Question: What is the property identification or parcel number listed?
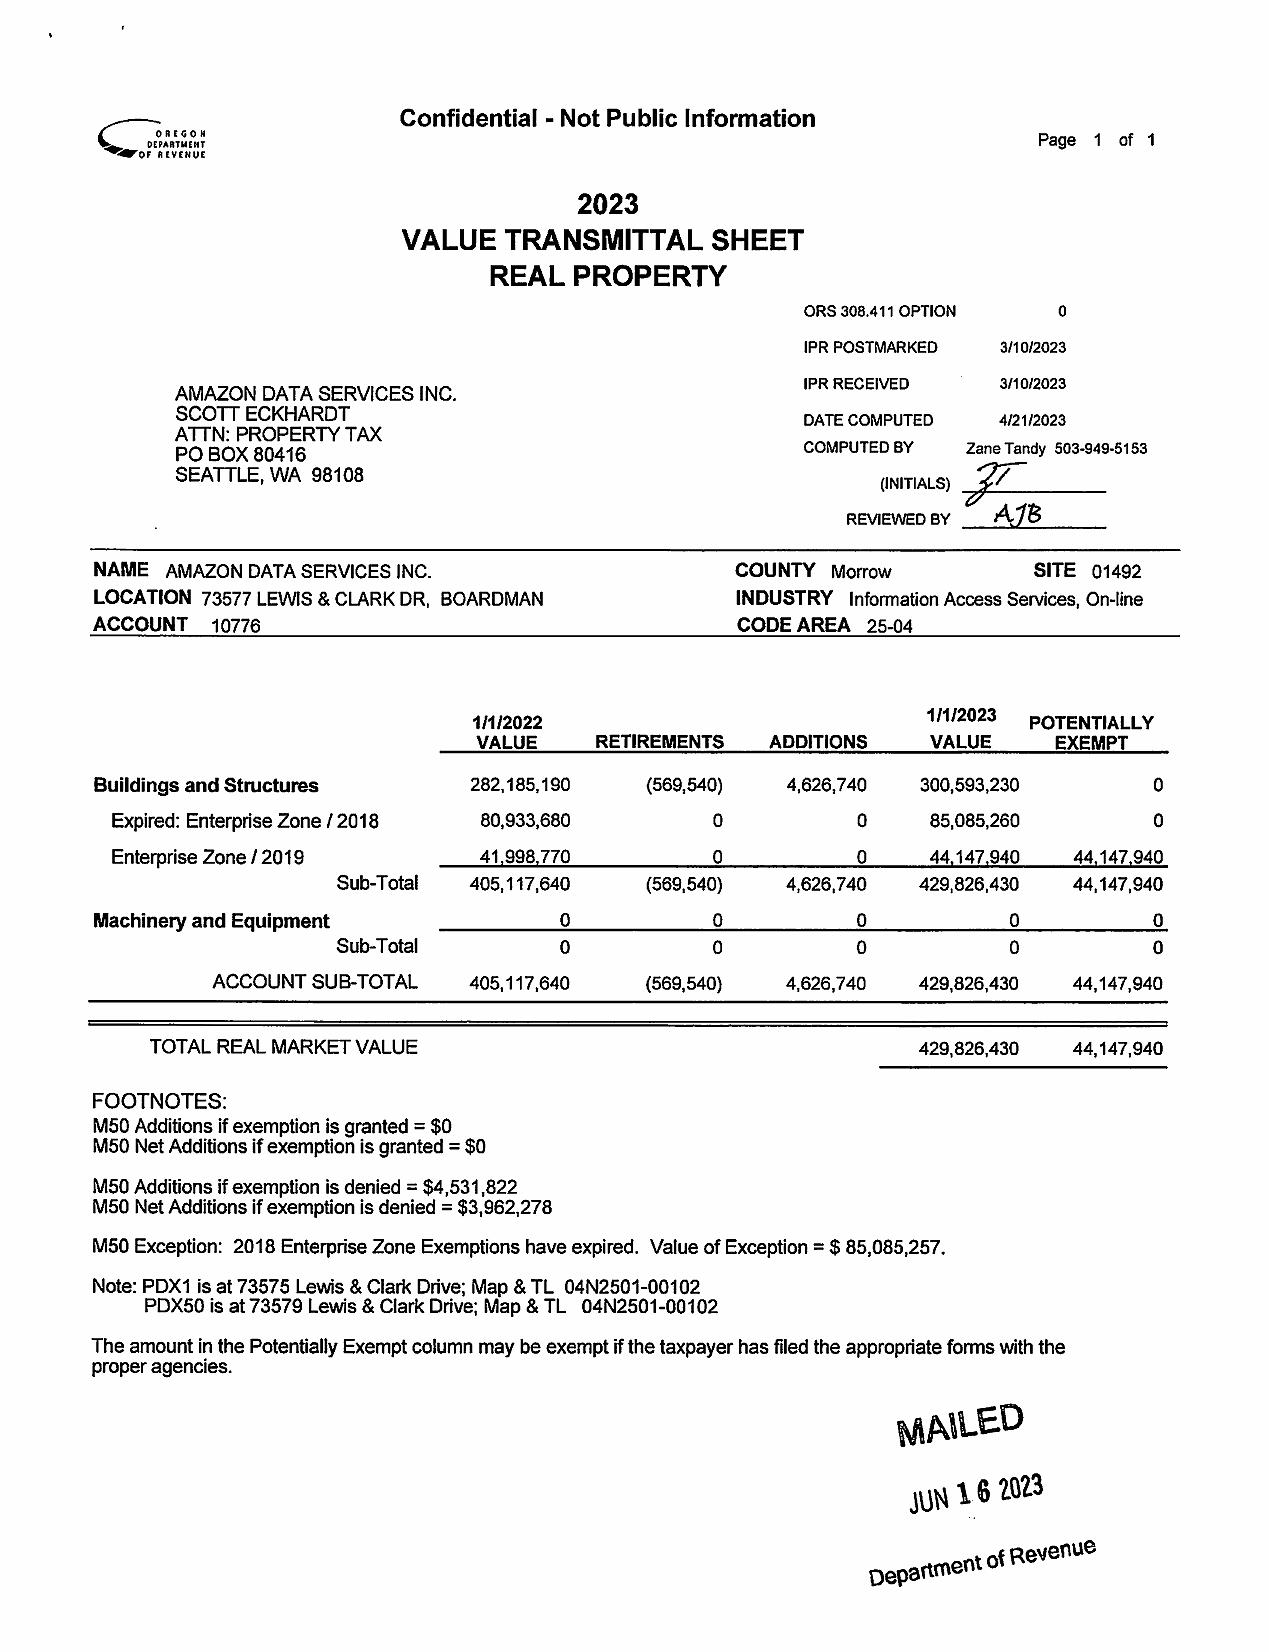
Answer: "01492"